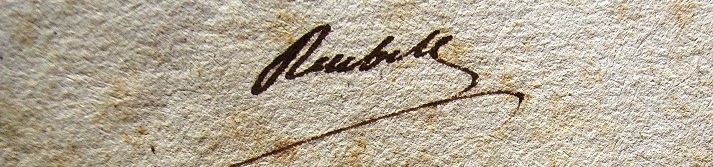
Signature of: jean françois rewbell